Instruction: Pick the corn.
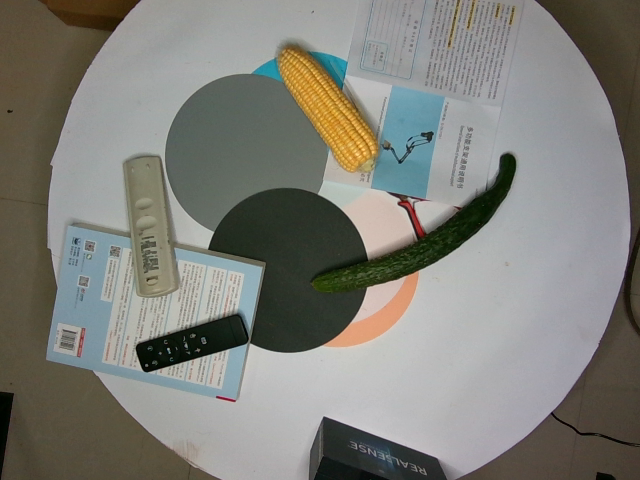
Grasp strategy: vertical